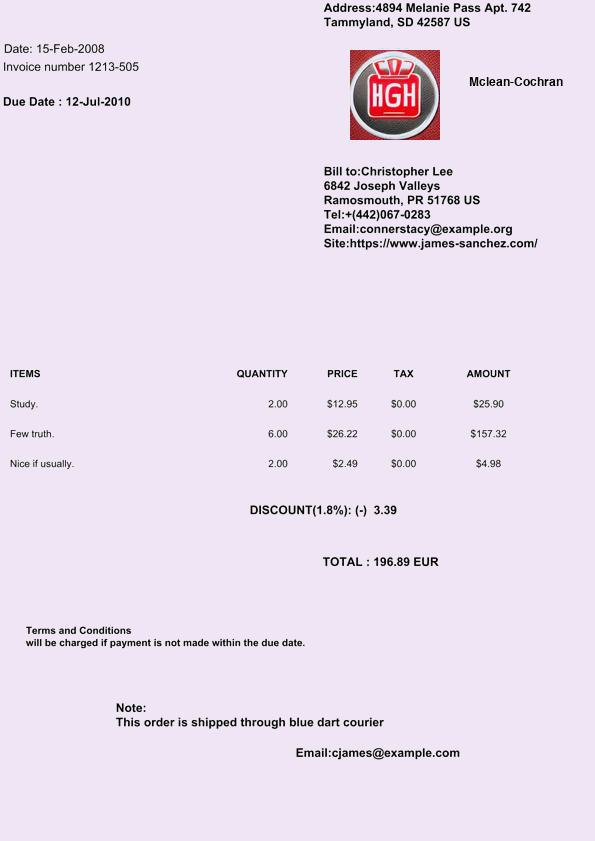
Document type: Invoice